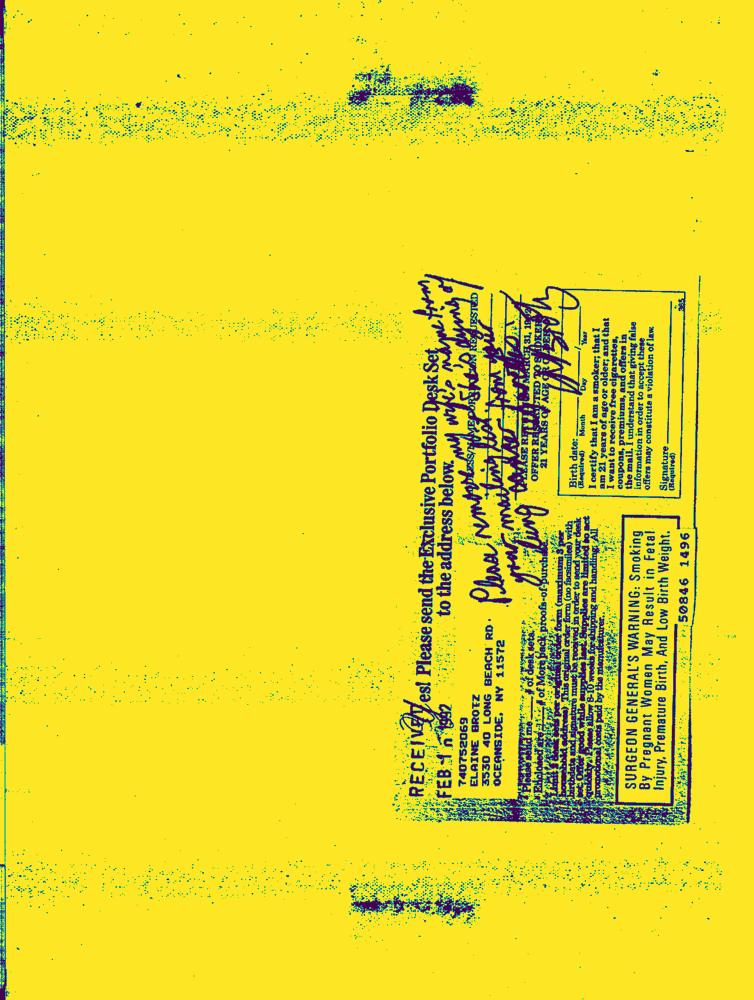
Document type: Hand-Written